Question: Explain the disease:
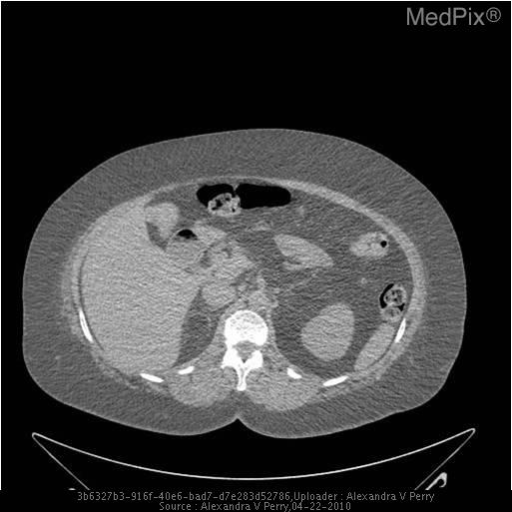
Answer: The disease is discussed as: Differential diagnosis for genetic disorders that cause early onset breast cancer

BRCA1/2 - most common genetic cause of breast cancer.
   - Other Associated cancers include:
       1.  Ovarian cancer - usually with BRCA1
       2.  Fallopian tube and primary peritoneal cancer
       3.  Prostate cancer - usually with BRCA2
       4.  Pancreatic, Melanoma, Uterine, Cervical, Colon, and Gastric

Li-Fraumeni Syndrome – p53 mutation
   - Associated cancers include
      1.  Soft tissue sarcomas
      2.  Osteosarcomas
      3.  Leukemias
      4.  Brain tumors
      5.  Adrenocortical malignancies
      6.  Early onset breast cancer in 22% of affected individuals

Ataxia-Telangiectasia – mutation in the ATM gene
    - Associated cancers include
       1.  Lymphomas and leukemias in homozygotes
       2.  Solid tumors that occur at younger age in heterozygotes.
       3.  Breast cancer occurs 2 times more often in heterozygotes.

Cowden Syndrome – mutation in PTEN gene (tumor suppressor)
   - Associated cancers/tumors
        1.  multiple hamartomatous lesions in the skin, mucosa, breast
             and intestine
        2.  early onset breast cancer as well as increased frequency of
             benign breast lesions - breast cancer is usually ductal and
             usually bilateral
        3.  early onset thyroid cancer
        4.  Benign thyroid abnormalities
        5.  Endometrial cancer
        6.  Renal cancer
        7.  Increased prevalence of lipomas and adenomas

Peut-Jeghers syndrome – mutation in STK11
    - Associated cancers/tumors
        1.  Hamartomatous polyps in GI tract
        2.  Mucocutaneous melanin deposits in buccal mucosa, lips,
             fingers and toes
        3.  Gastrointestinal cancers
        4.  Pancreatic cancer
        5.  55% risk of developing breast cancer
        6.  20% risk of ovarian cancer
        7.  Increased risk of uterine cancer